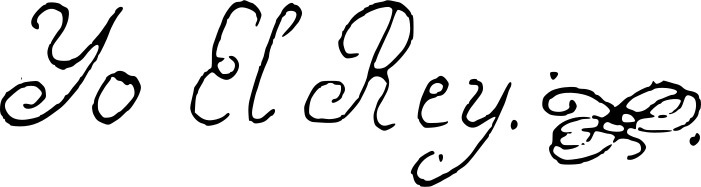
Signature of: ferdinand vi of spain